Question: What is the main concern?
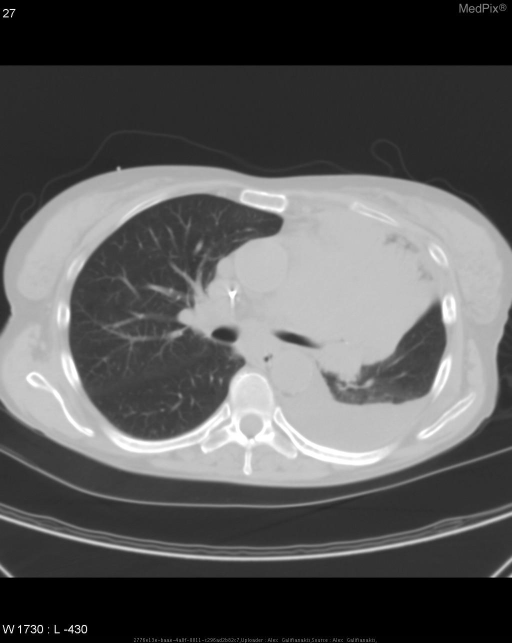
Answer: The findings suggest •  PA chest radiograph demonstrates left lung volume loss, silhouetting of the left cardiac border, and Luftsichel sign.

•  Lateral chest radiograph shows anterior displacement of the major fissure and elevation of the left mainstem bronchus.

•  CT of the chest reveals an obstructing mass and resultant LUL collapse.. CT of the chest reveals an obstructing mass and resultant LUL collapse.. The patient might have a history of 60-year-old woman presents with chest pain and shortness of breath..